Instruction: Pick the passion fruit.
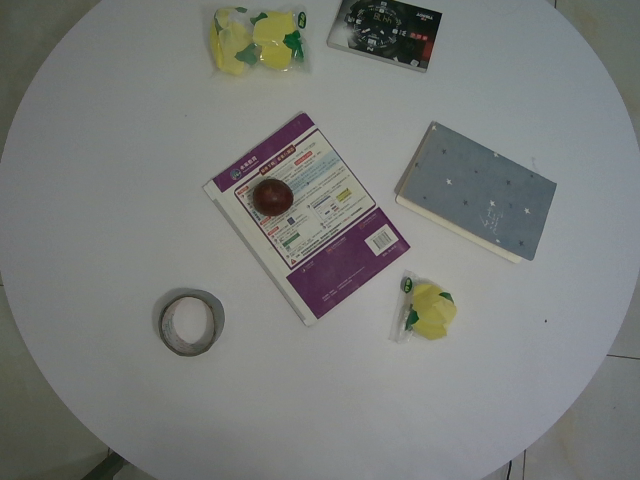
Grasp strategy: vertical